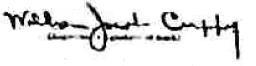
Signature of: will cuppy